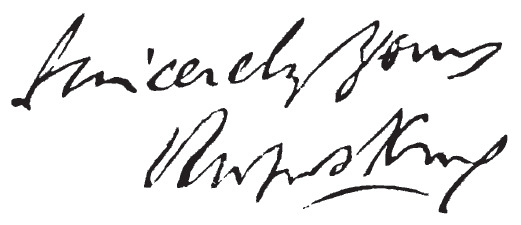
Signature of: rufus king